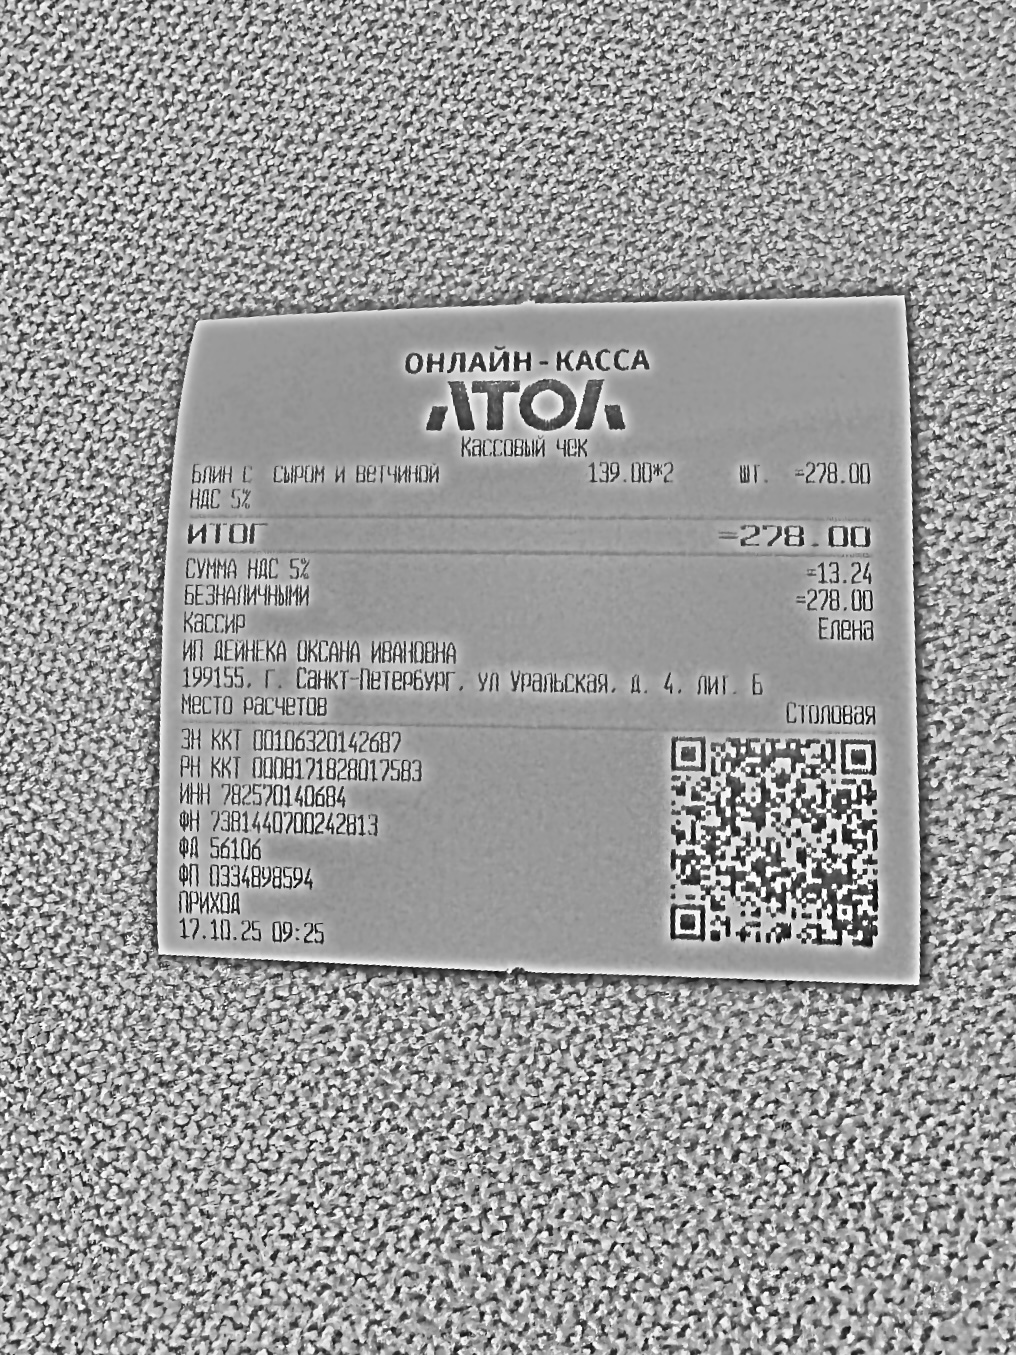
Продавец: ИП ДЕЙНЕКА ОКСАНА ИВАНОВНА
ИНН: 782570140684
Дата: 17.10.25
Товары: Блин с сыром и ветчиной
Количество: 2
Цена: 139.00
Сумма: 278.00
Итого: 278.00